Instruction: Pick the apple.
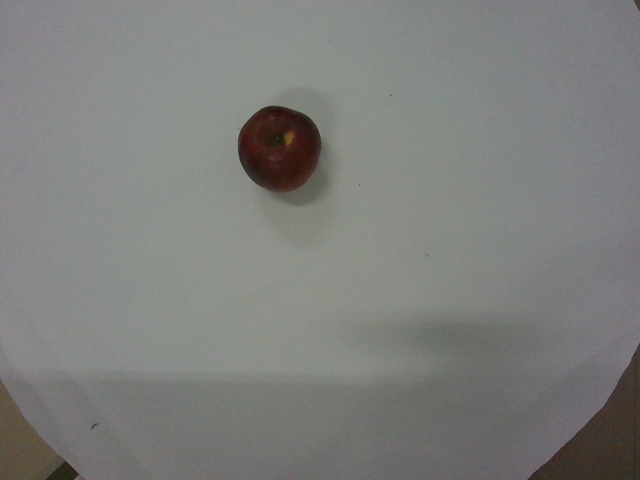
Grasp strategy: vertical